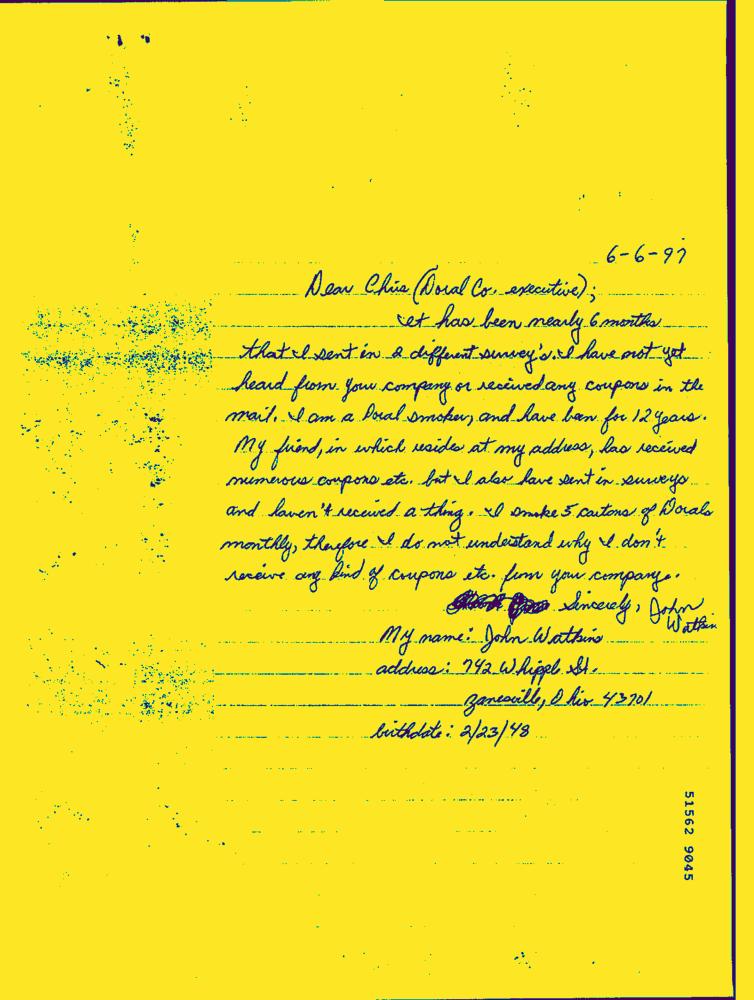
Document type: Hand-Written